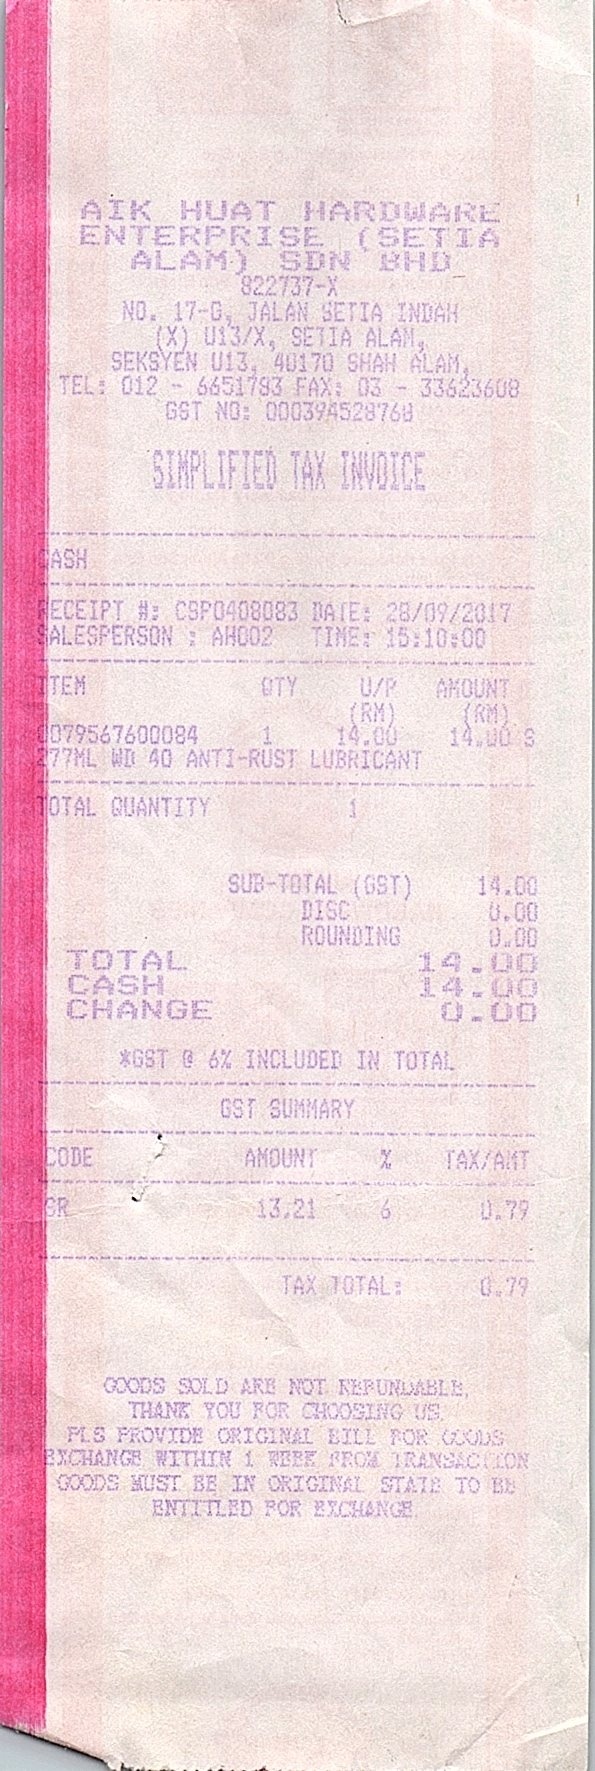
AIK HUAT HARDWARE
ENTERPRISE (SETIA
ALAM) SDN BHD
822737-X
NO. 17-G, JALAN SETIA INDAH
(X) U13/X, SETIA ALAM,
SEKSYEN U13, 40170 SHAH ALAM,
TEL: 012 - 6651783 FAX: 03 - 33623608
GST NO: 000394528768
SIMPLIFIED TAX INVOICE
CASH
RECEIPT #: CSP0408083 DATE: 28/09/2017
SALESPERSON : AH002 TIME: 15:10:00
ITEM
QTY
U/P
AMOUNT
(RM)
(RM)
0079567600084
1
14.00
14.00
S
277ML WD 40 ANTI-RUST LUBRICANT
TOTAL QUANTITY
1
SUB-TOTAL (GST)
DISC
ROUNDING
TOTAL
CASH
CHANGE
14.00
0.00
0.00
14.00
14.00
0.00
*GST @ 6% INCLUDED IN TOTAL
GST SUMMARY
CODE
AMOUNT
%
TAX/AMT
SR
13.21
6
0.79
TAX TOTAL:
0.79
GOODS SOLD ARE NOT REFUNDABLE,
THANK YOU FOR CHOOSING US.
PLS PROVIDE ORIGINAL BILL FOR GOODS
EXCHANGE WITHIN 1 WEEK FROM TRANSACTION
GOODS MUST BE IN ORIGINAL STATE TO BE
ENTITLED FOR EXCHANGE.